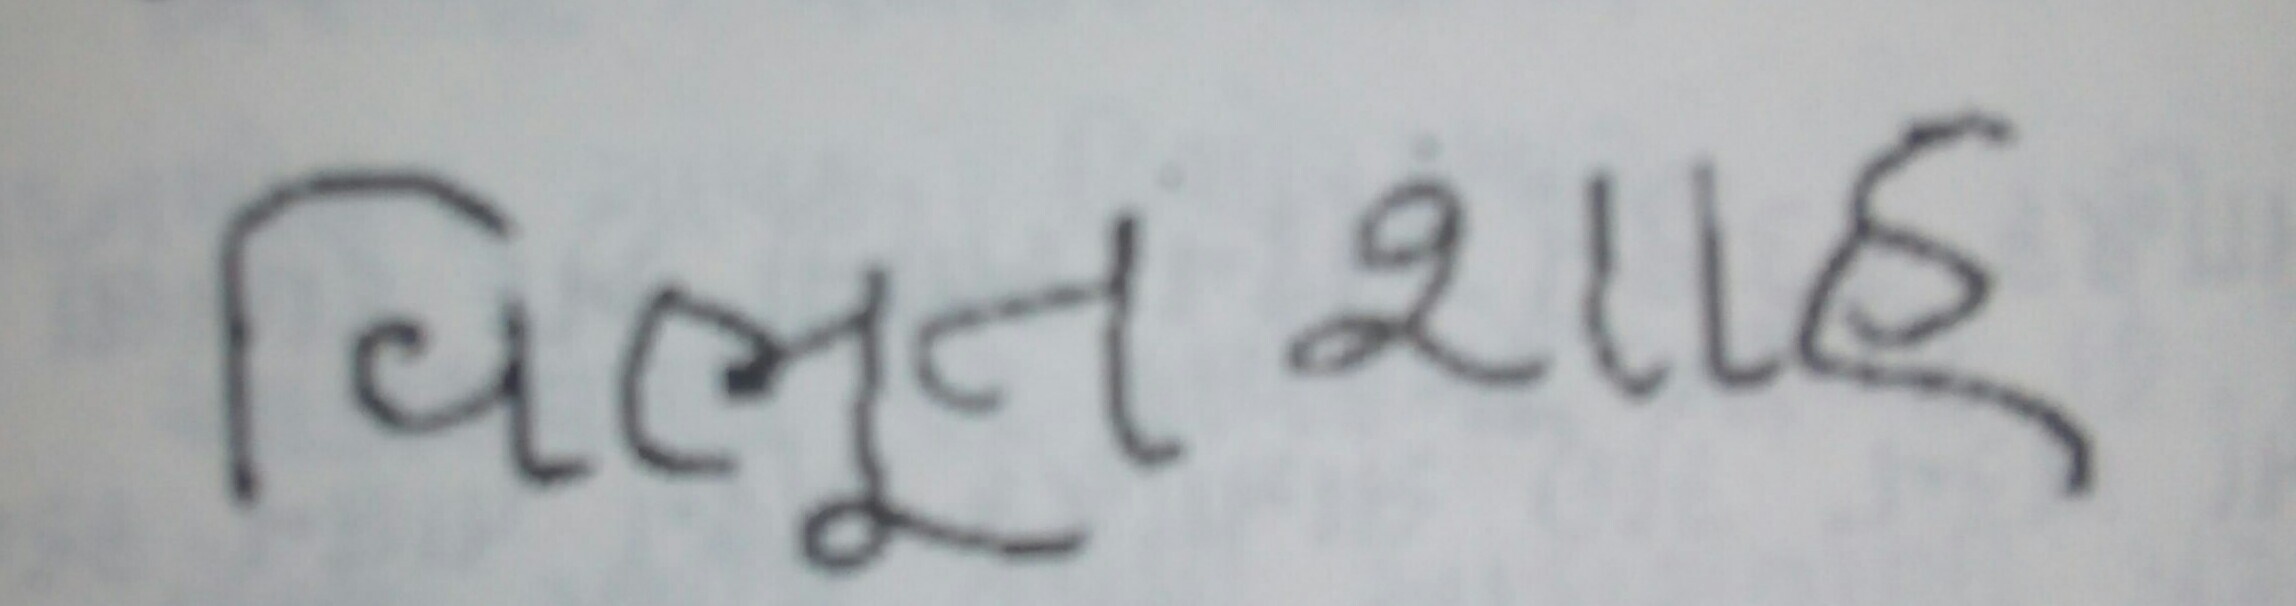
Signature of: vibhut shah